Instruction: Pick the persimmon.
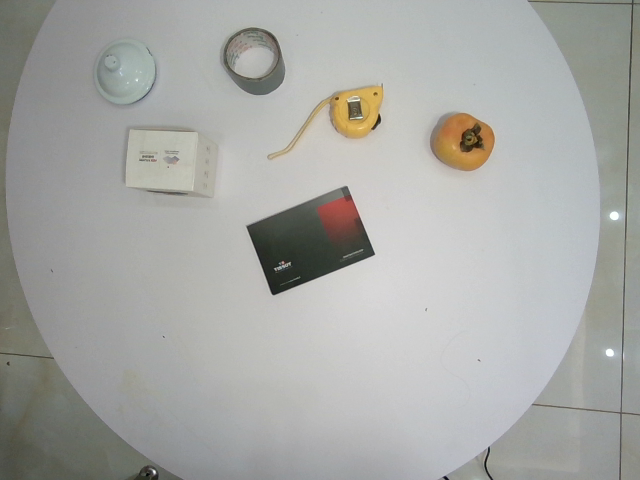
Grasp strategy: vertical